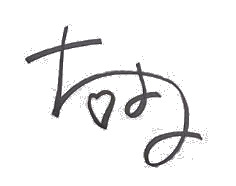
Signature of: chiharu sakurai